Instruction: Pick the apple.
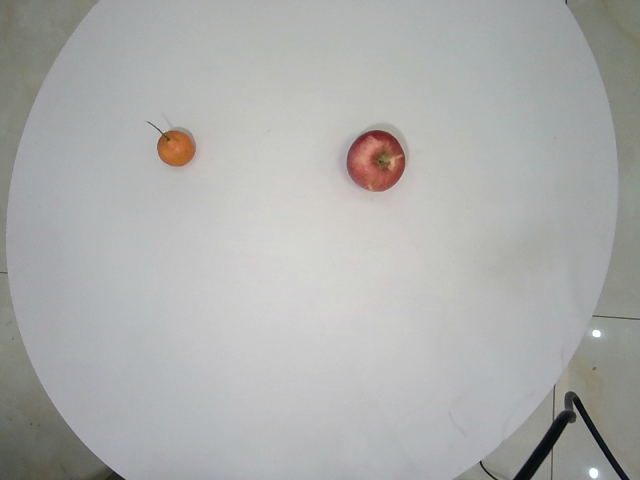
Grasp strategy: vertical